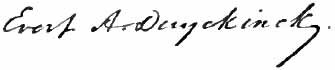
Signature of: evert augustus duyckinck